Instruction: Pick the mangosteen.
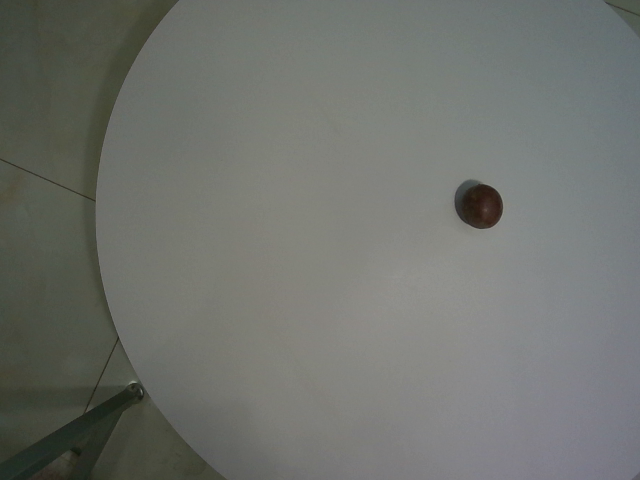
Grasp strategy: vertical